Question: How is the property described in the document?
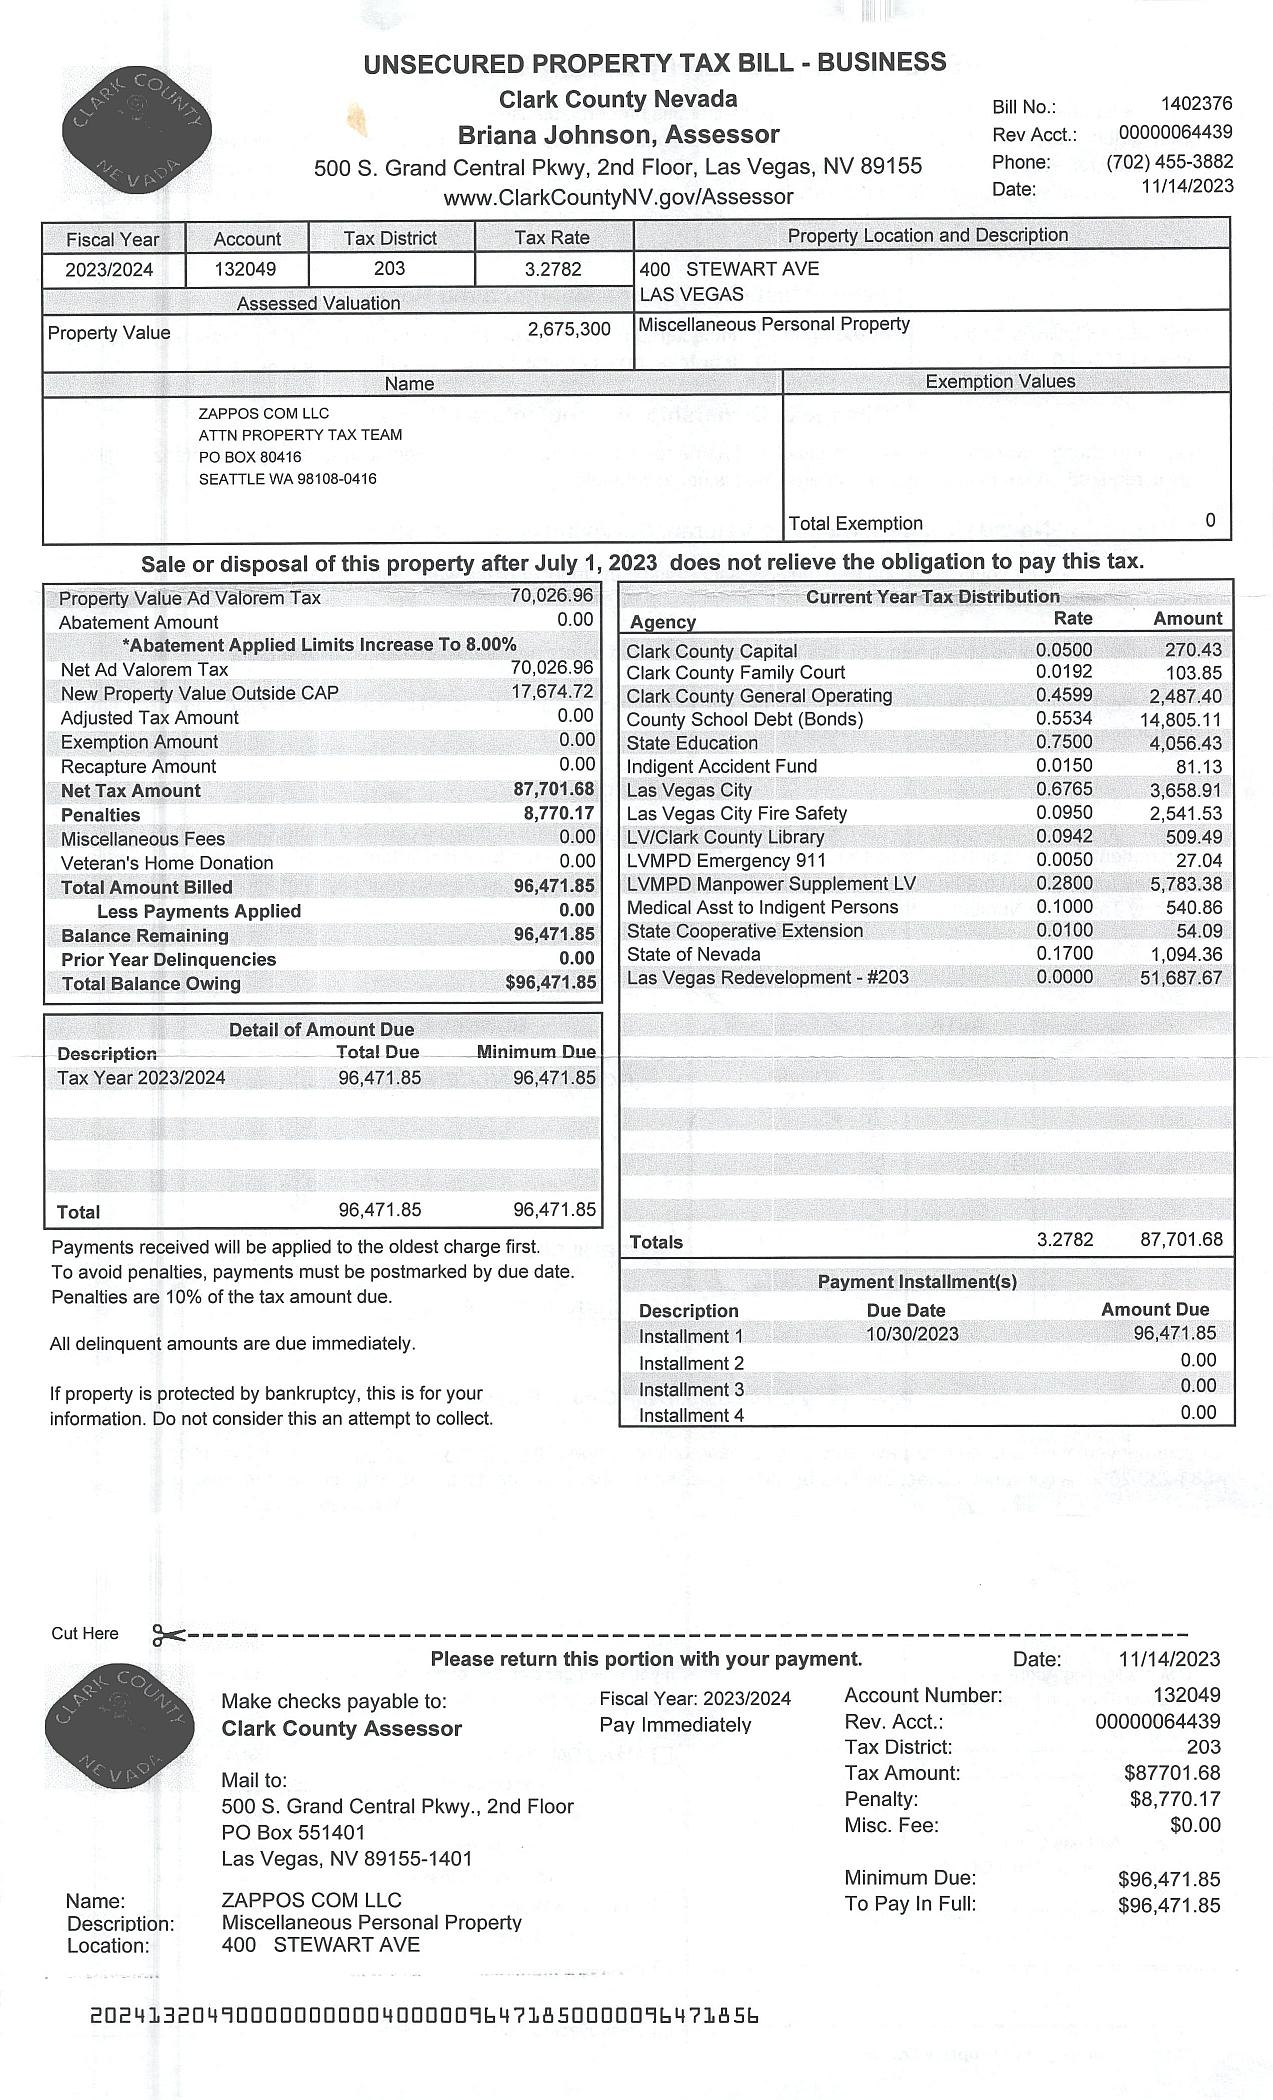
Answer: "Miscellaneous Personal Property"